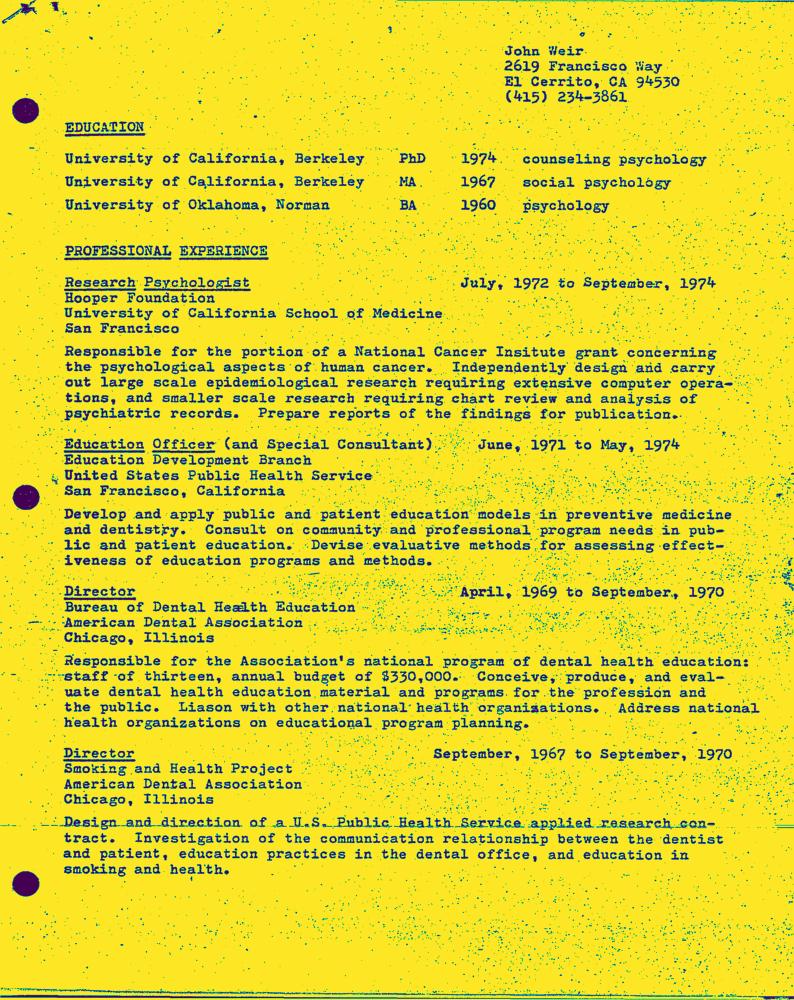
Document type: Resume-Doc